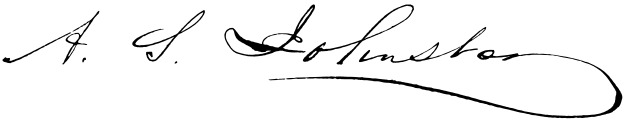
Signature of: albert sidney johnston